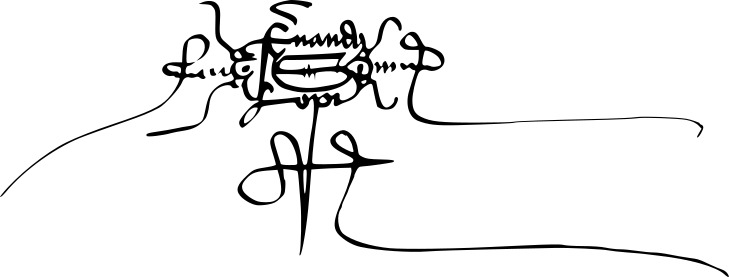
Signature of: fernão lopes